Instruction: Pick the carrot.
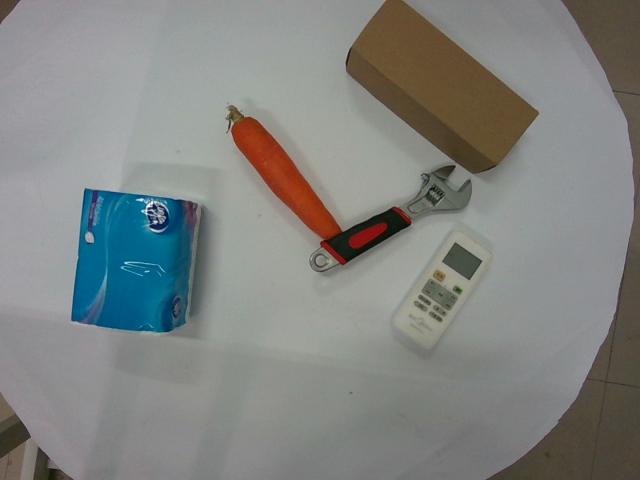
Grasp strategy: vertical